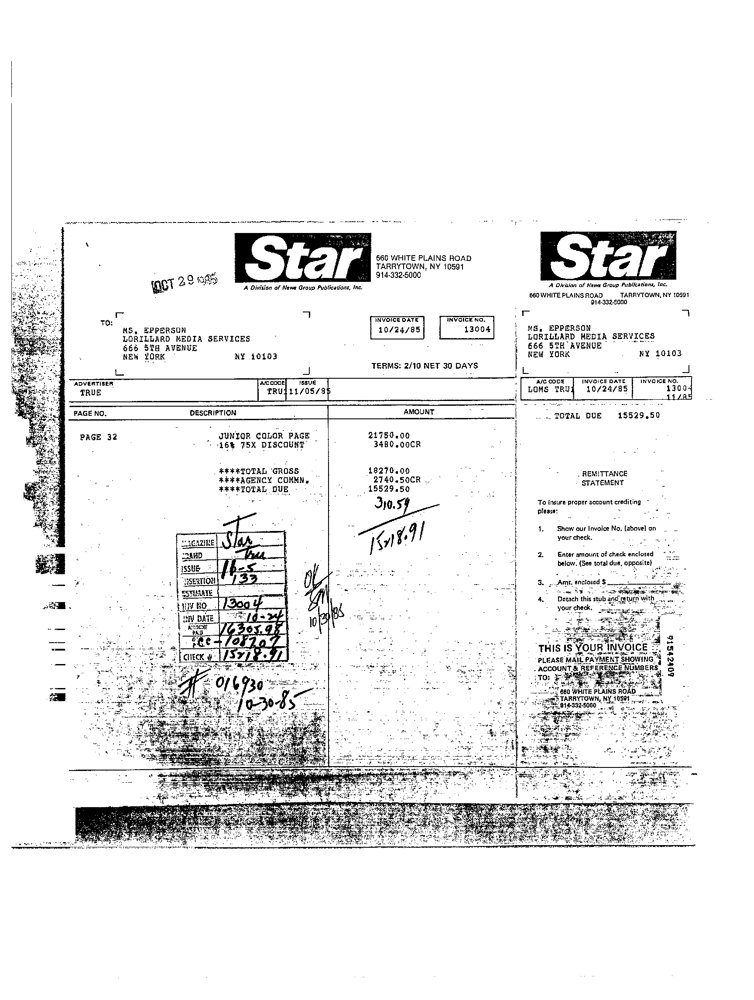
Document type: Invoice